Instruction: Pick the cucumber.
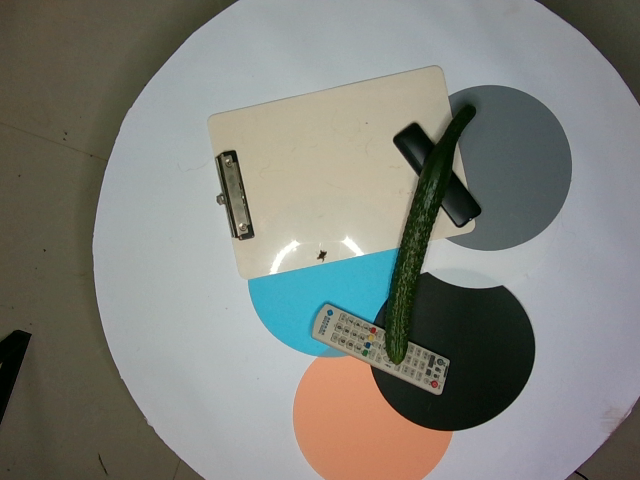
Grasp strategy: vertical